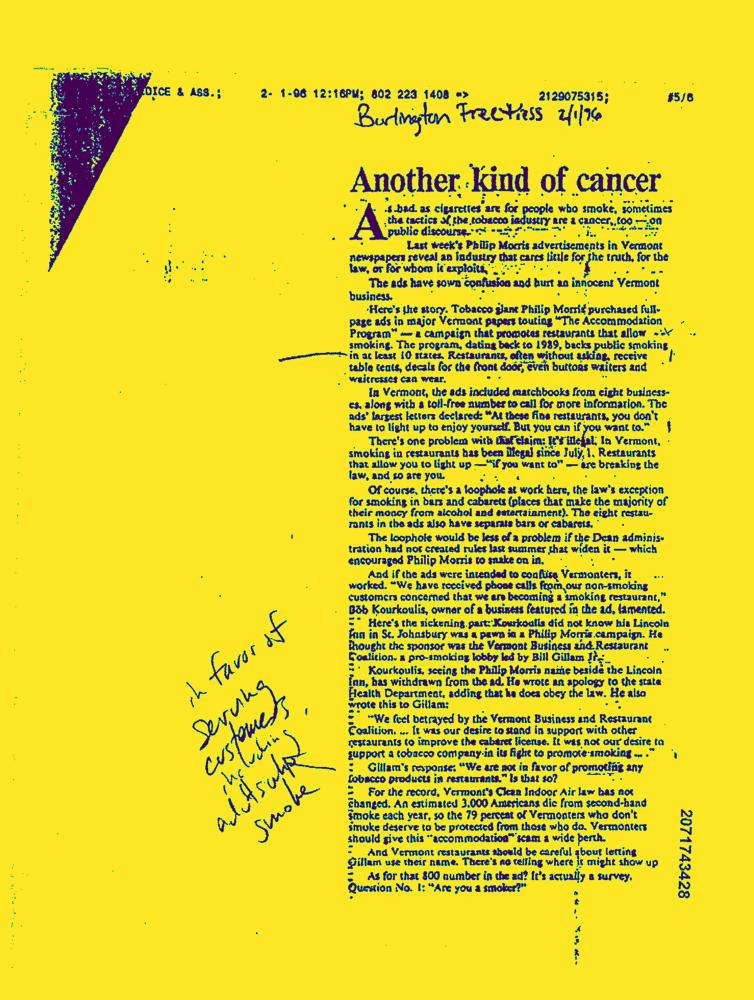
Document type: News-Article